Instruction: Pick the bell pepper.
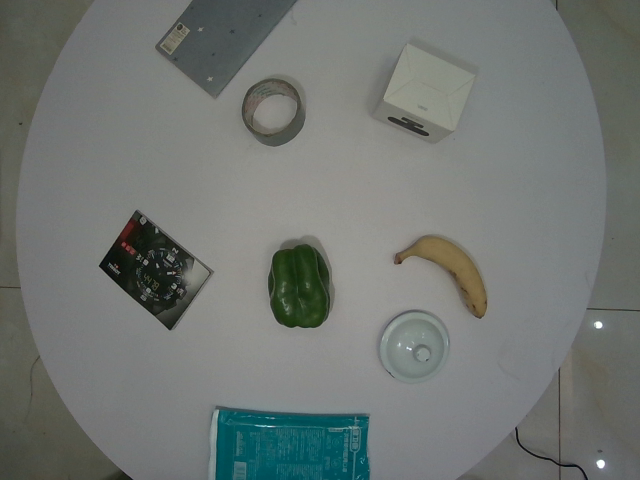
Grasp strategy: vertical